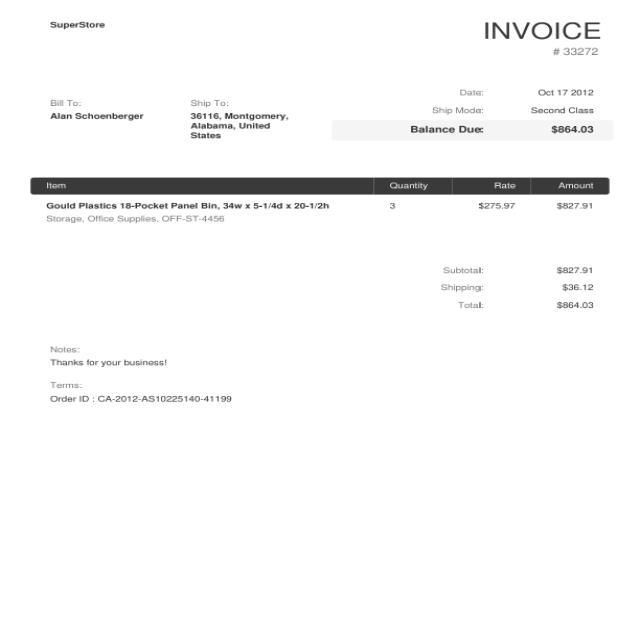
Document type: Invoice